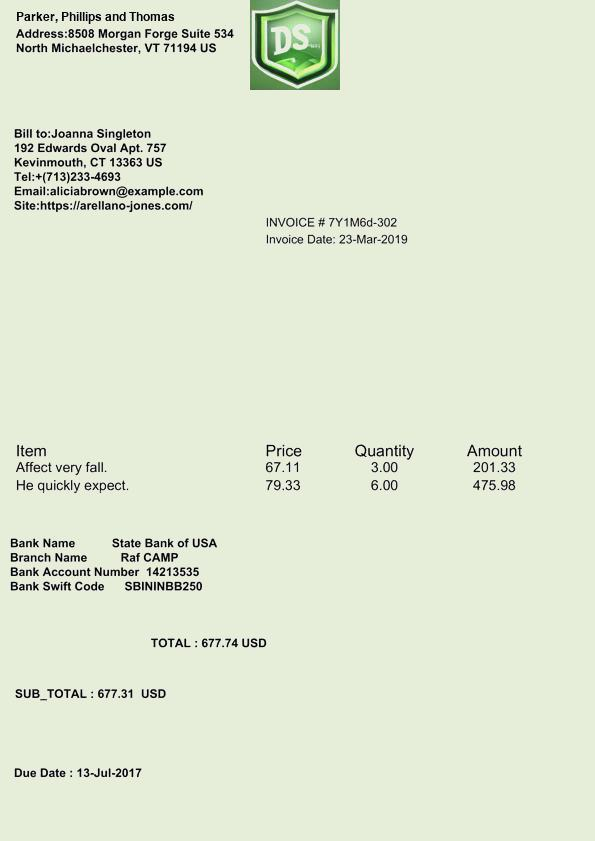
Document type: Invoice